Question: What might the diagnosis be?
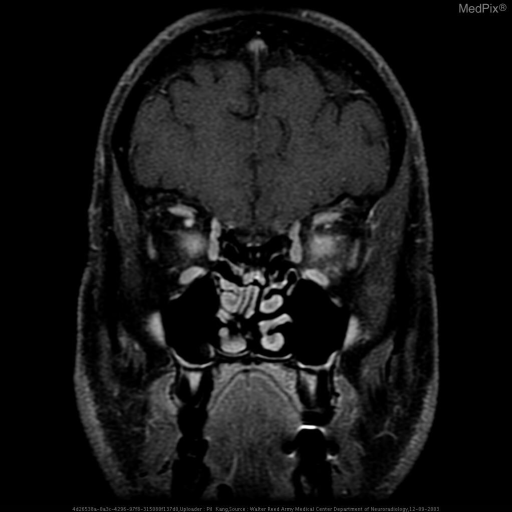
Answer: The possible diagnosis includes optic neuritis, bilateral:
- multiple sclerosis (initial presentation)
- acute disseminated encephalomyelitis
- orbital pseudotumor
- NMO-SD (Neuromyelitis Optica Spectrum Disorder) includes Devic disease (NMO) and anti-MOG (myelin oligodrocyte glycoprotein).